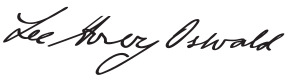
Signature of: lee harvey oswald